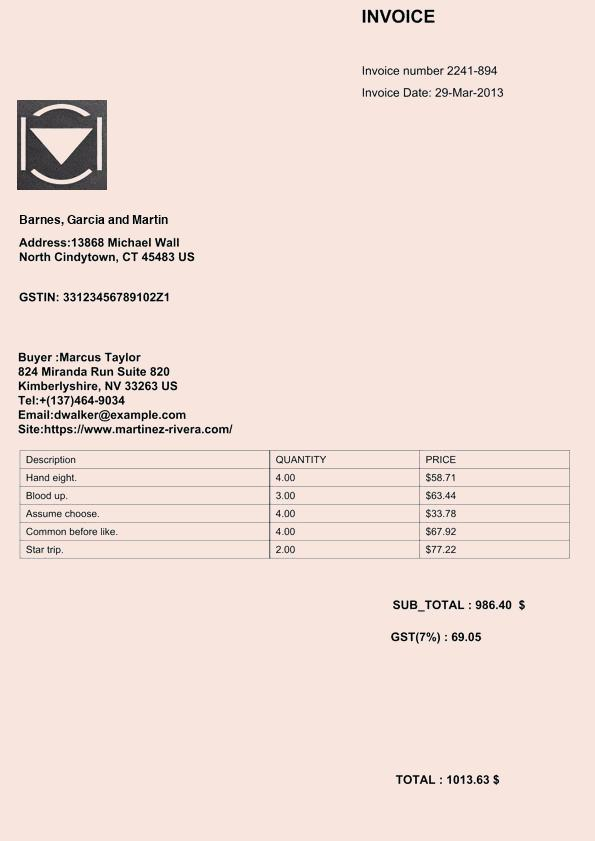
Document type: Invoice